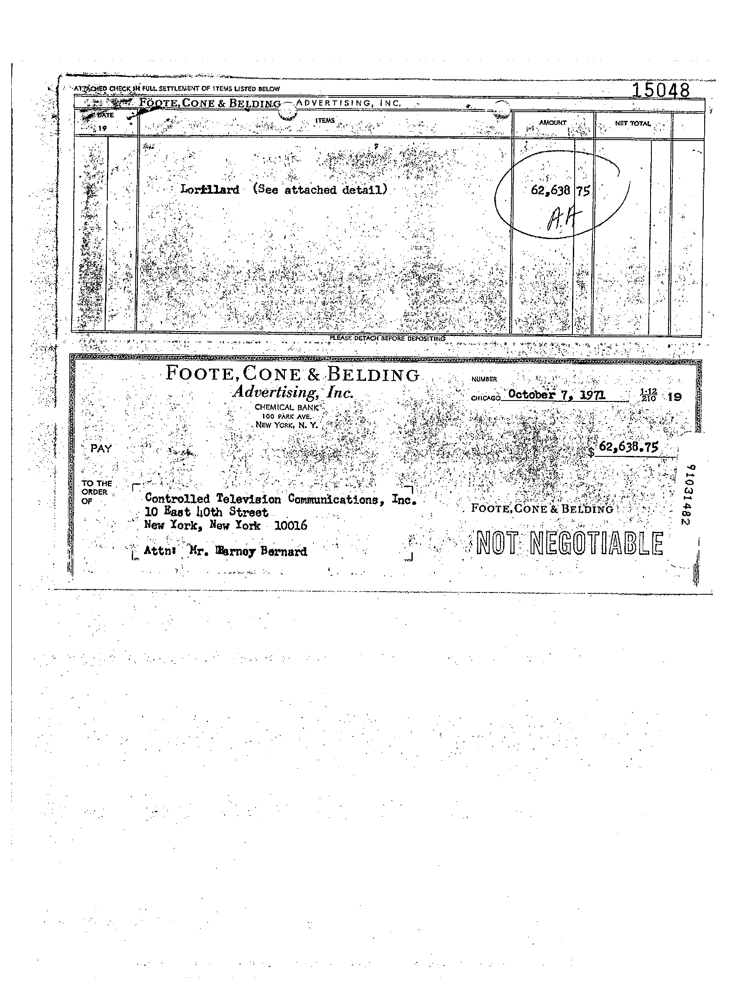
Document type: Invoice